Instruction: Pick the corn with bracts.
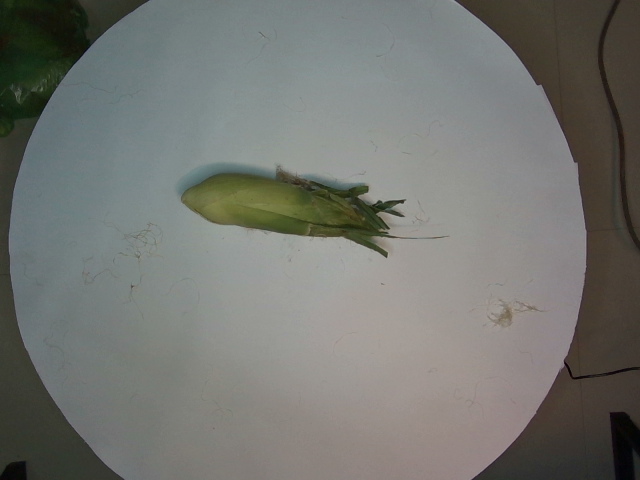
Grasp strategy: vertical